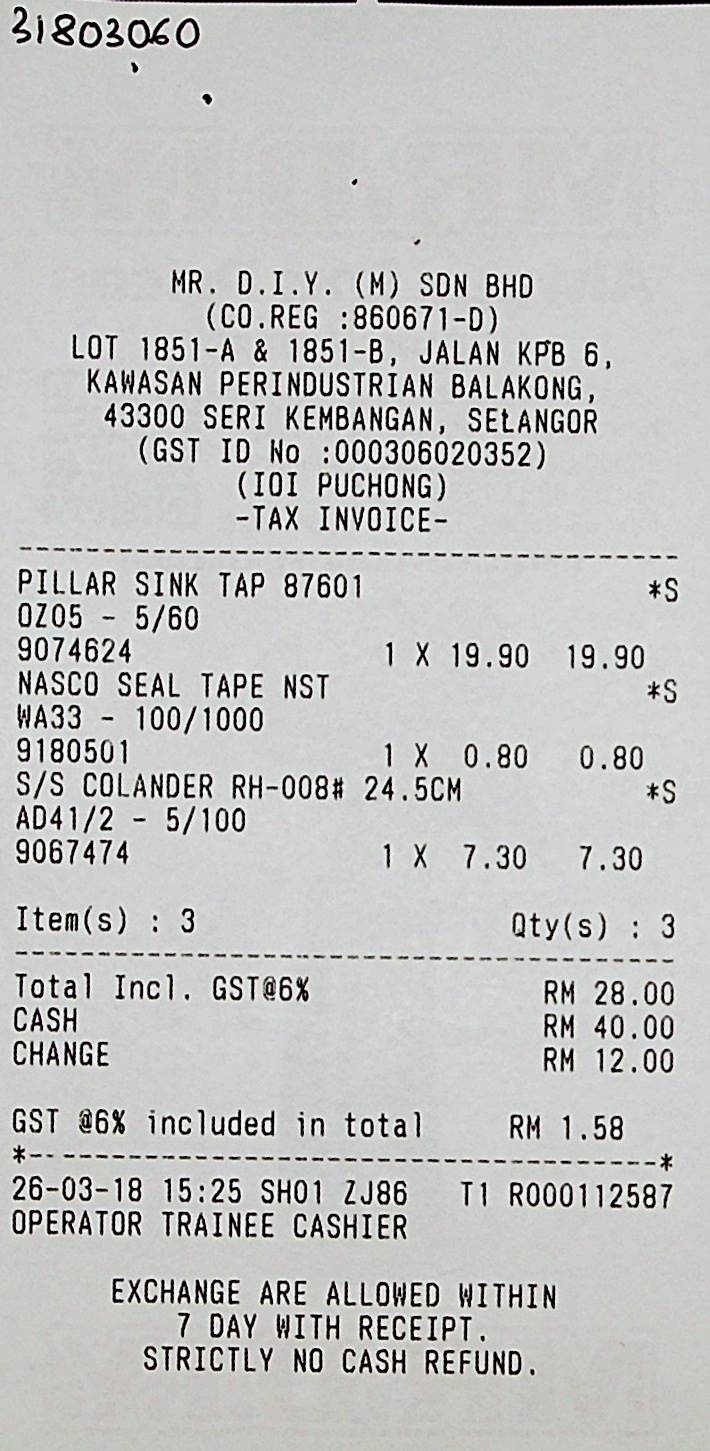
MR. D.I.Y. (M) SDN BHD
(CO. REG :860671-D)
LOT 1851-A & 1851-B, JALAN KPB 6,
KAWASAN PERINDUSTRIAN BALAKONG,
43300 SERI KEMBANGAN, SELANGOR
(GST ID NO :000306020352)
(IOI PUCHONG)
-TAX INVOICE-
PILLAR SINK TAP 87601
*S
0Z05 - 5/60
9074624
1 X 19.90
19.90
NASCO SEAL TAPE NST
*S
WA33 - 100/1000
9180501
1 X 0.80
0.80
S/S COLANDER RH-008# 24.5CM
*S
AD41/2 - 5/100
9067474
1 X 7.30
7.30
ITEM(S) : 3
QTY(S) : 3
TOTAL INCL. GST@6%
RM 28.00
CASH
RM 40.00
CHANGE
RM 12.00
GST @6% INCLUDED IN TOTAL
RM 1.58
26-03-18 15:25 SHO1 ZJ86
T1 R000112587
OPERATOR TRAINEE CASHIER
EXCHANGE ARE ALLOWED WITHIN
7 DAY WITH RECEIPT .
STRICTLY NO CASH REFUND .